Question: Talk about the condition:
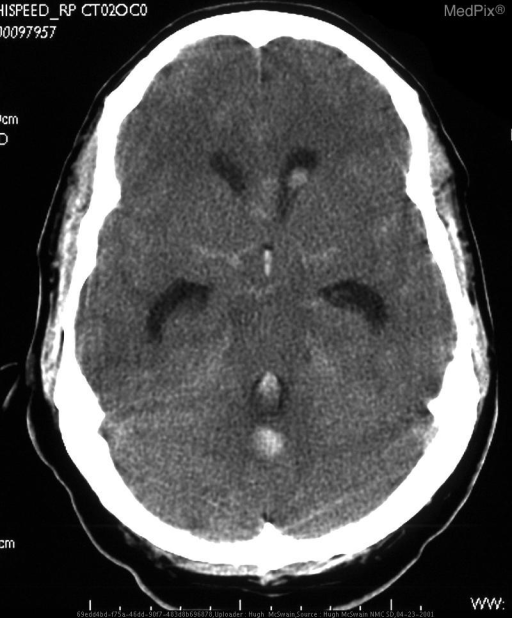
Answer: The disease is discussed as: ARTERIOVENOUS MALFORMATION (AVM)

Clinical Features:  AVMs are the most common symptomatic congenital vascular malformations.  The peak age at presentation is between 20 and 40.  Approximately 50% of patients with AVMs present with symptoms caused by hemorrhage (25% present with seizures).  The overall risk of hemorrhage from an AVM is estimated at 2% to 4% per year, cumulative.  98% of AVMs are solitary.  Multiple AVMs outside the setting of vascular neurocutaneous disorders such as Rendu-Osler-Weber and Wyburn-Mason syndromes are extremely uncommon.

Pathology:  AVMs are complex networks of abnormal vascular channels that consist of dilated arterial feeder(s) and draining veins, without intervening capillaries.  These vessels often demonstrate flow-induced angiopathic changes secondary to endothelial hyperplasia (flow-related” aneurysms in 10 - 20%).  AVMs may contain gliotic brain and hemorrhagic residua.  Atrophy of otherwise normal adjacent brain results from chronic regional arterial hypoperfusion and venous hypertension, as the AVMs steal vascular supply from adjacent brain tissue.

Imaging:  Intracranial AVMs are subdivided into parenchymal (pial or within the brain), and dural (outside the brain).  A mixed type occurs when a parenchymal AVM recruits dural vascular supply.  85% of AVMs are supratentorial.  On cerebral angiography an AVM appears as a tightly packed mass of enlarged feeding arteries that supply a central nidus, a plexiform web of small vessels.  One or more dilated veins drain the AVM nidus.  The main goals of the diagnostic imaging workup are to delineate the size of the AVM,  the eloquence of adjacent brain, and the pattern of venous drainage.  These 3 characteristics are used to determine the long-term risk of an untreated AVM, as the table below explains.

Table 1.  Spetzler AVM Grading System
Graded feature	             Points assigned
  Size
      Small (<3 cm)				1
      Medium (3-6 cm)			2
      Large (>6cm)				3

Eloquence of adjacent brain
      Noneloquent                		0
      Eloquent					1

Venous drainage
      Superficial only			        0
      Deep					        1

========================================

Spetzler grades range from 1 to 5.  A separate grade 6 is reserved for inoperable lesions.  Prospective studies have confirmed the accuracy and utility of the Spetzler grade in guiding patient management and estimating postoperative neurologic complications.